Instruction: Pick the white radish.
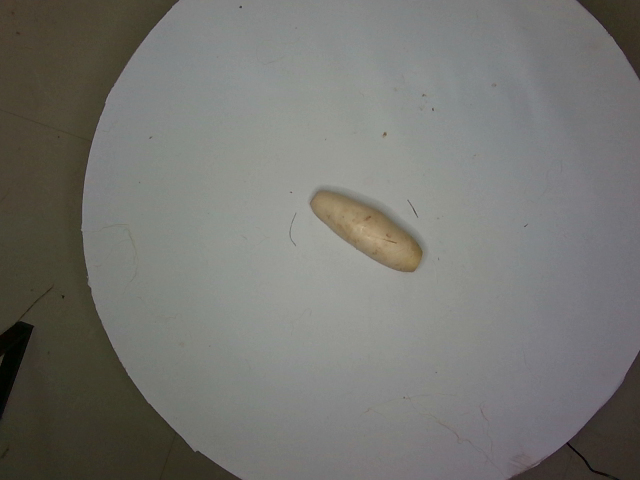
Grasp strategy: vertical